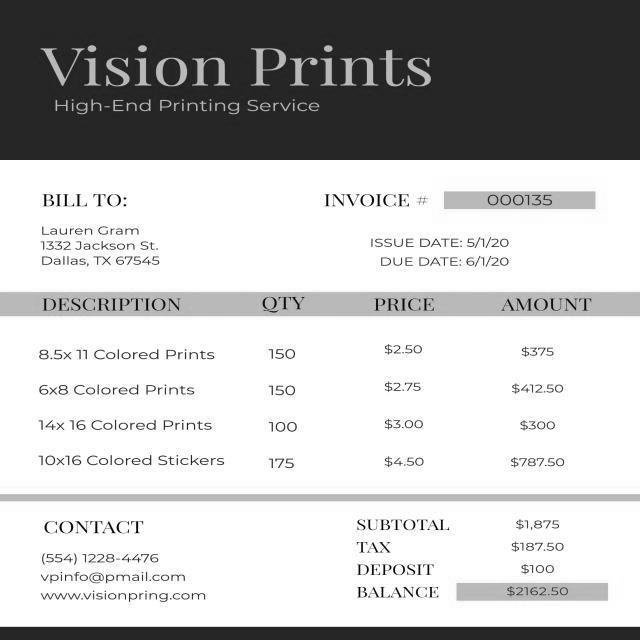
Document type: Invoice